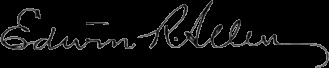
Signature of: edwin allen